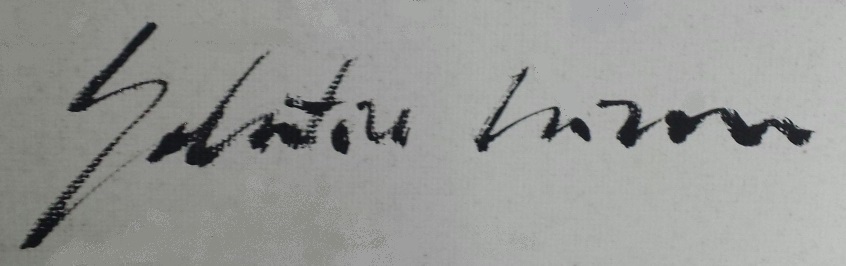
Signature of: salvatore garau